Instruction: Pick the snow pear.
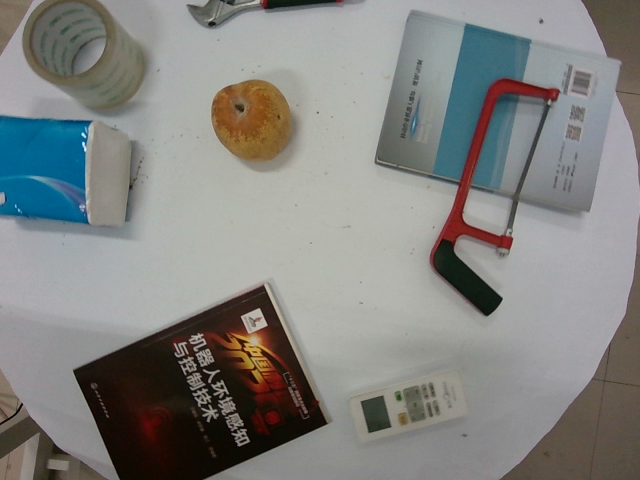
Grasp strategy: vertical